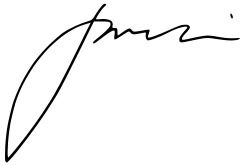
Signature of: janet rice